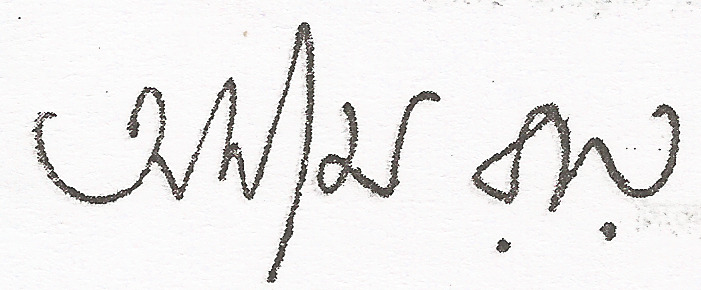
Signature of: asim ray